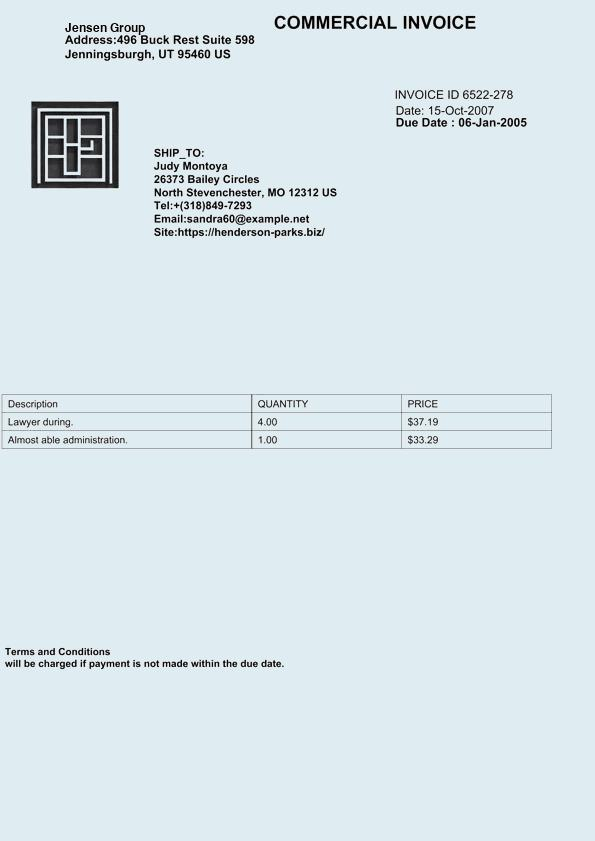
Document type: Invoice